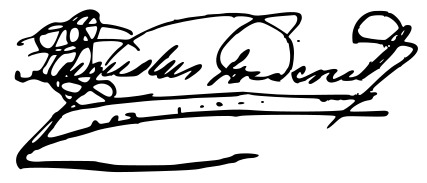
Signature of: prince augustus frederick duke of sussex